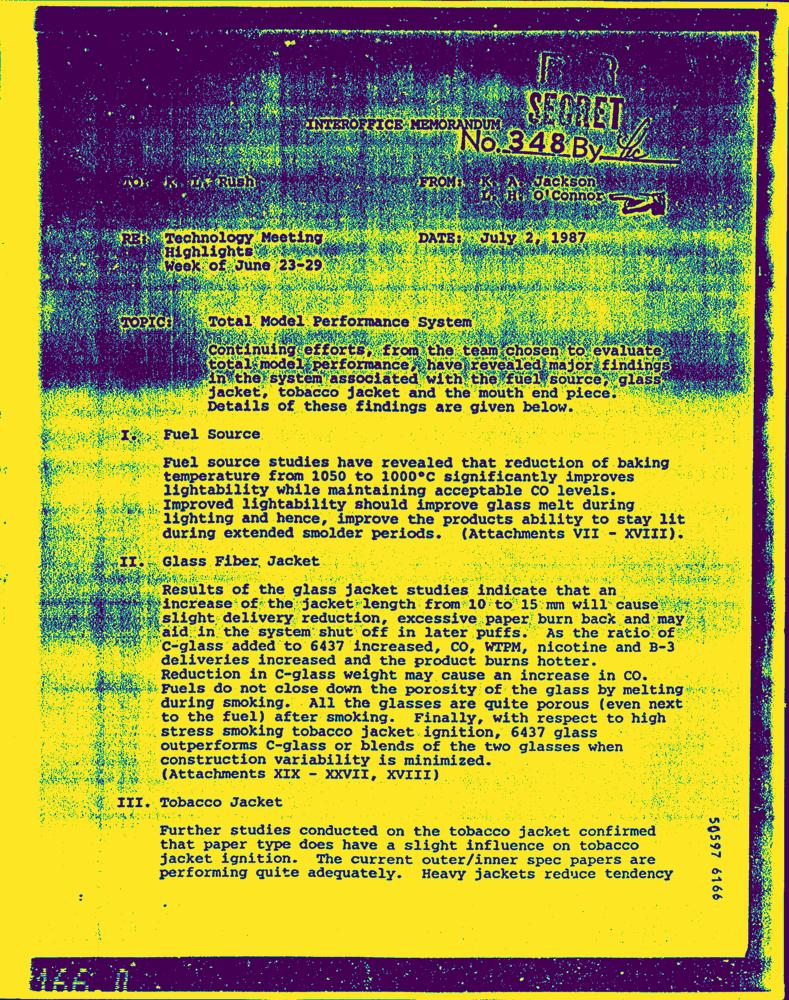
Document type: Letter-Doc